Question: Which state is mentioned in the document?
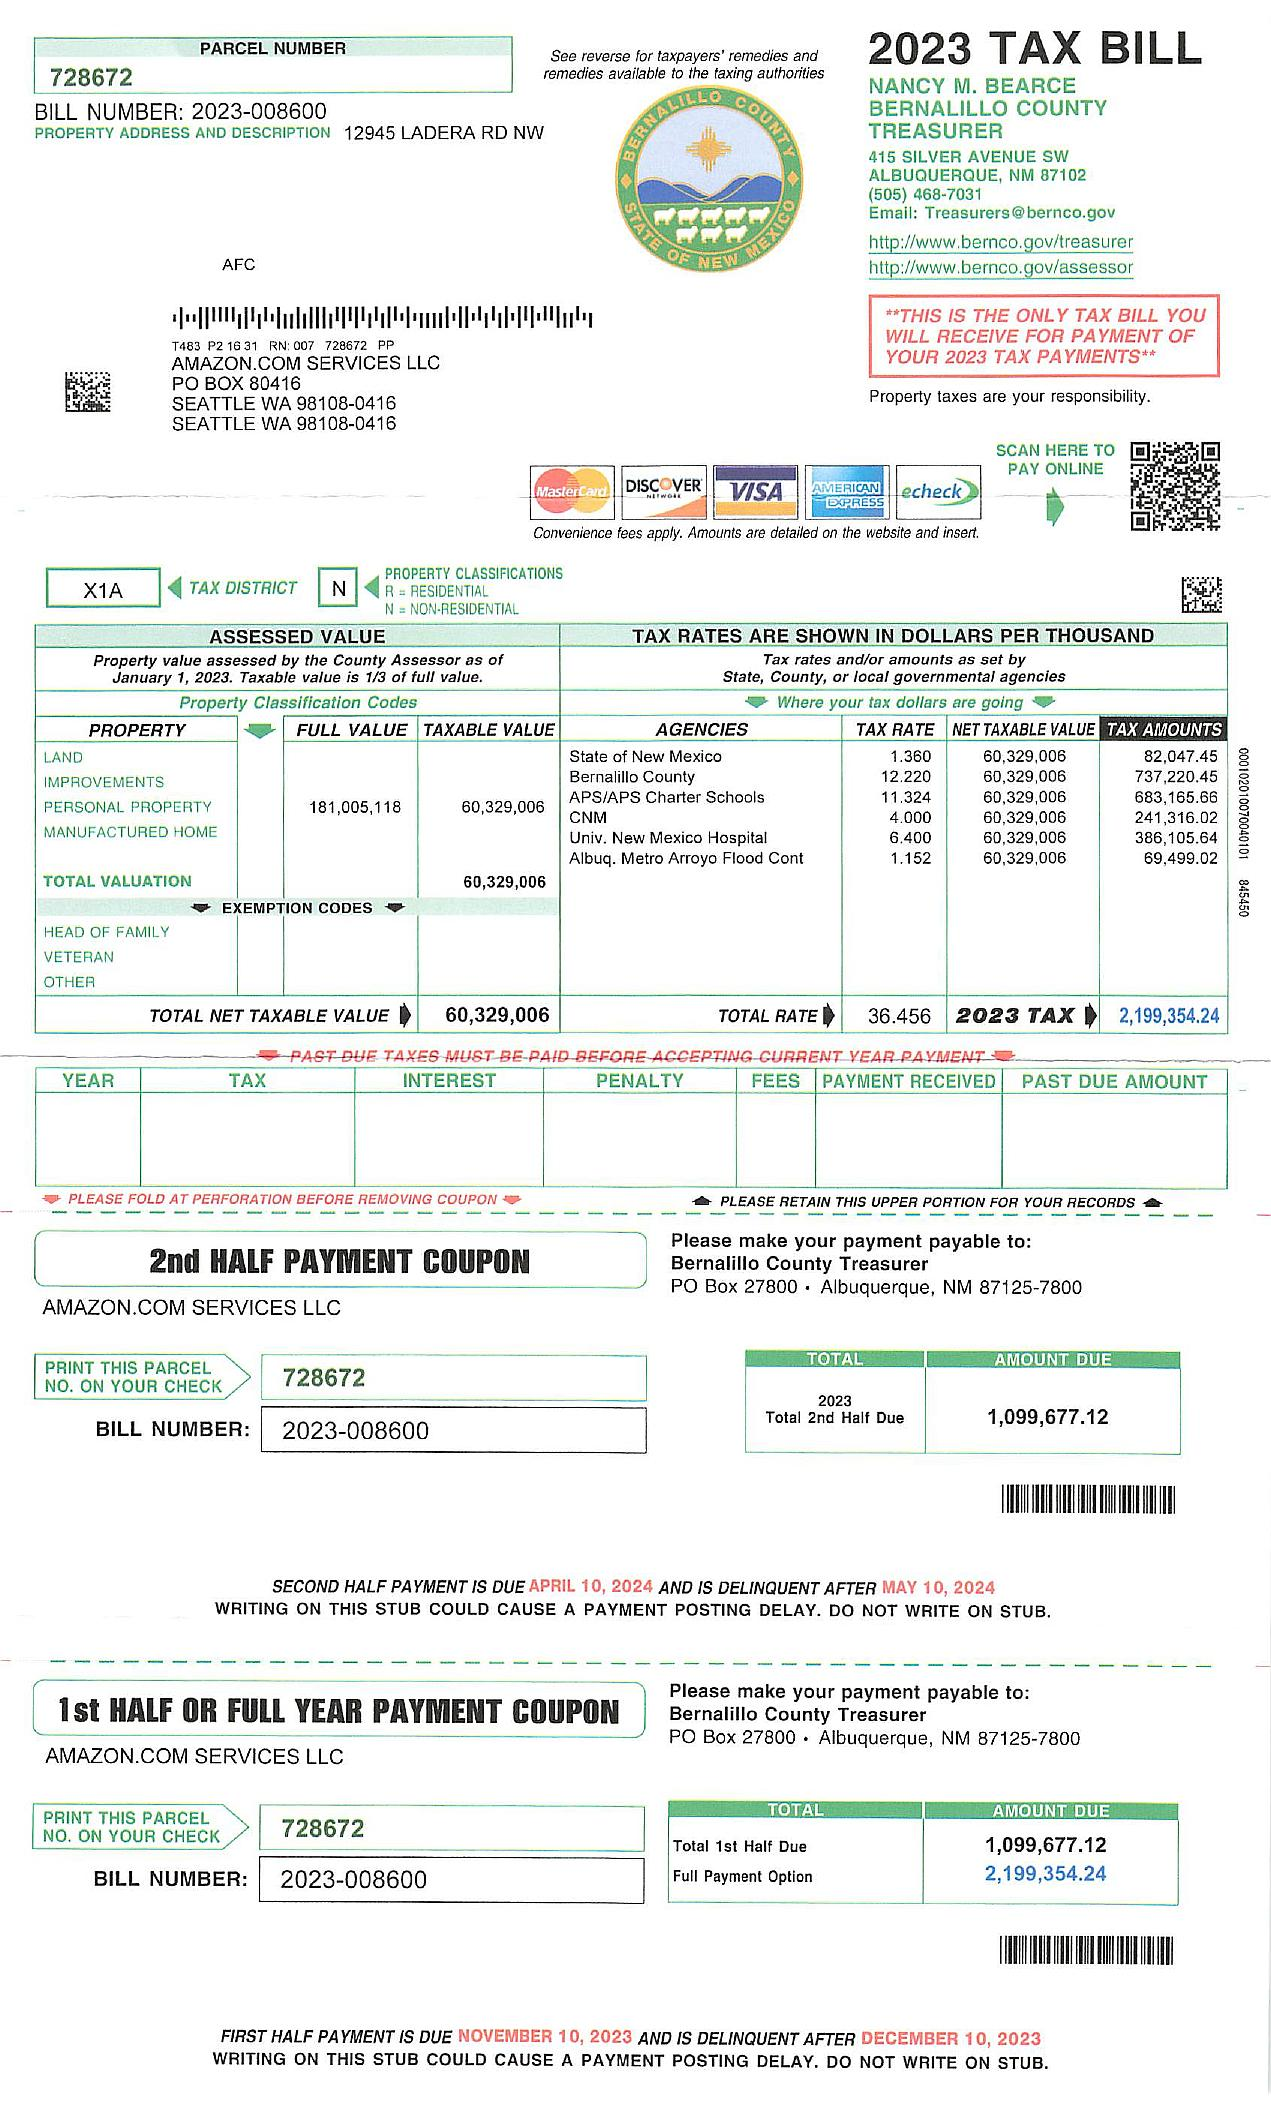
Answer: "New Mexico"